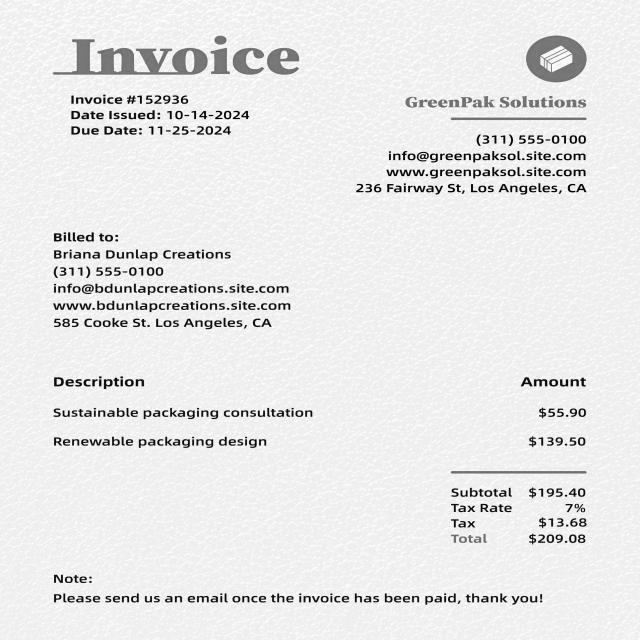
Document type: Invoice